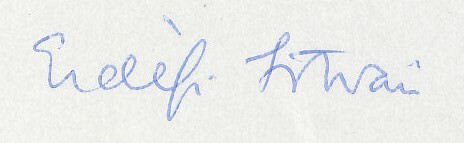
Signature of: istván erdélyi